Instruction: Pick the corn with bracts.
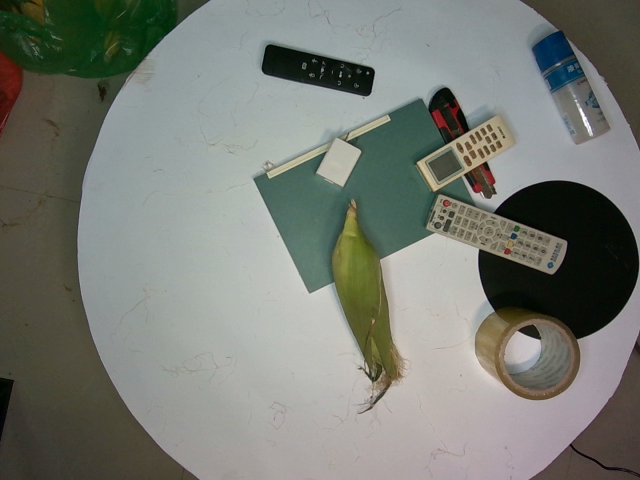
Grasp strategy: vertical